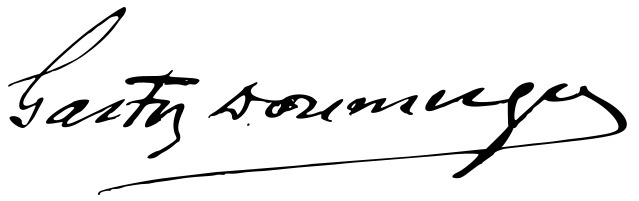
Signature of: gaston doumergue